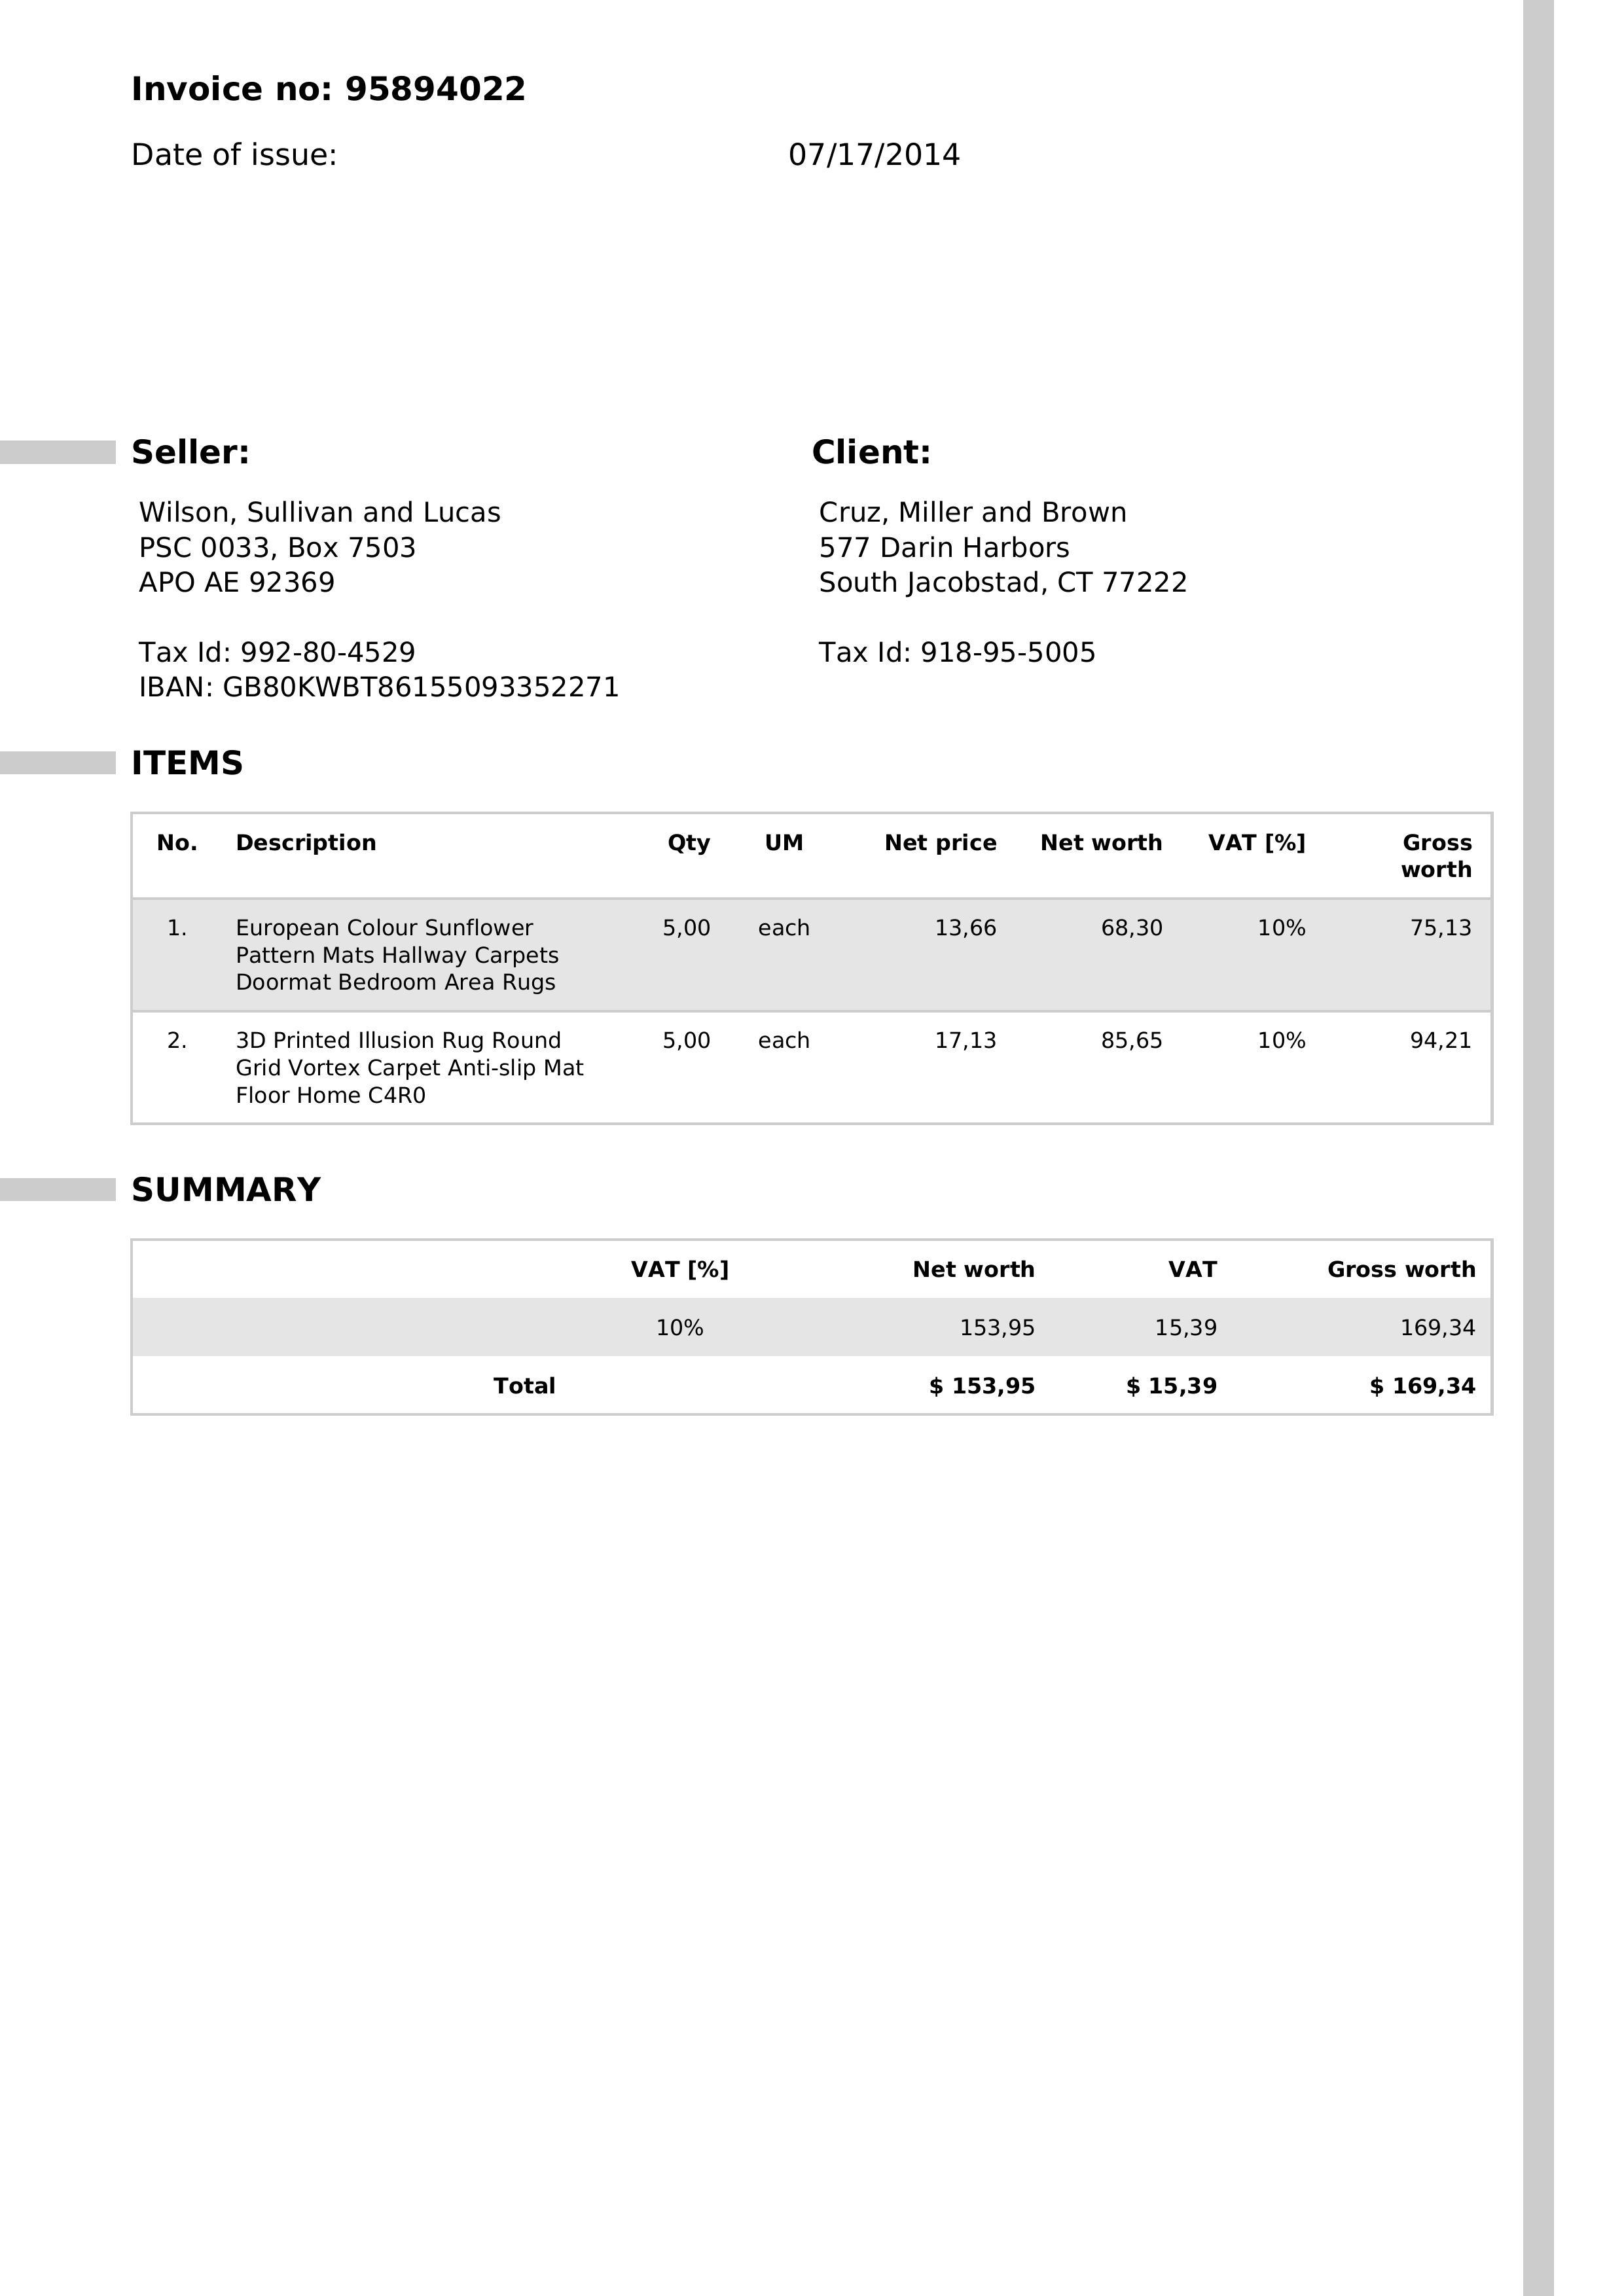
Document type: Invoice